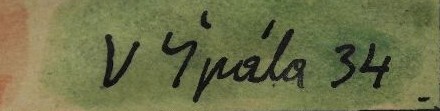
Signature of: václav špála